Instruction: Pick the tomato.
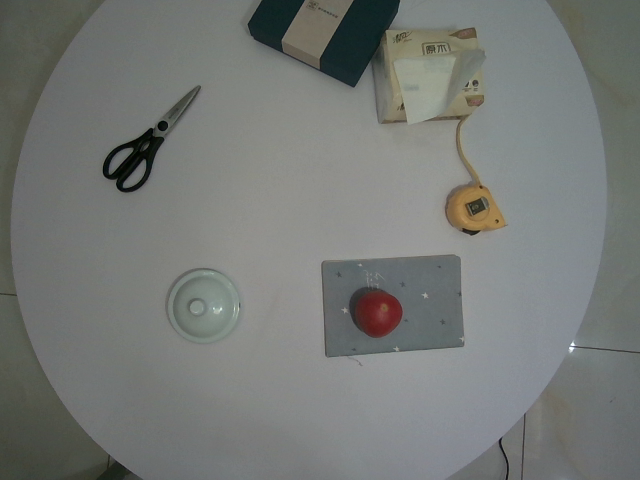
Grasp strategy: vertical